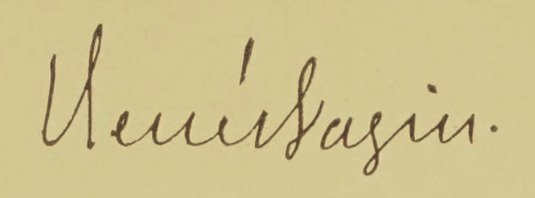
Signature of: rené bazin